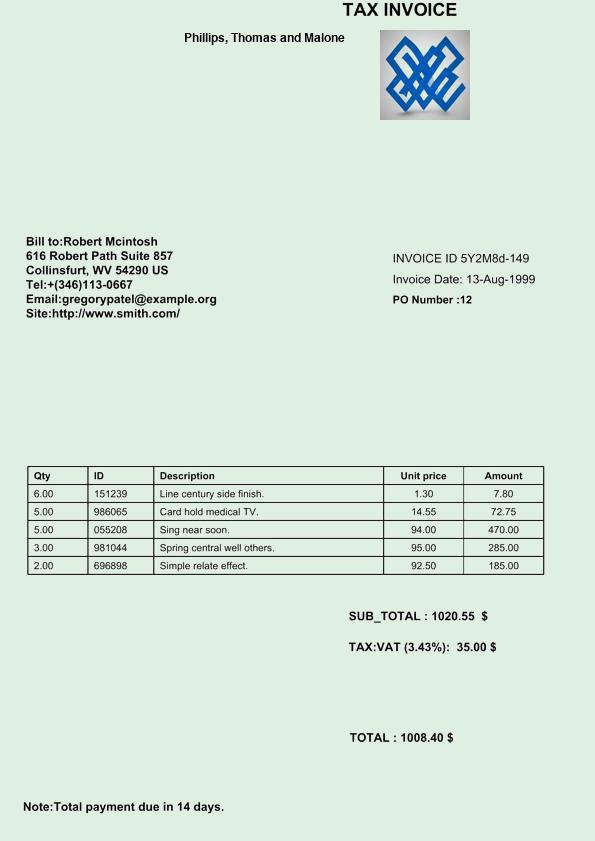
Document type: Invoice